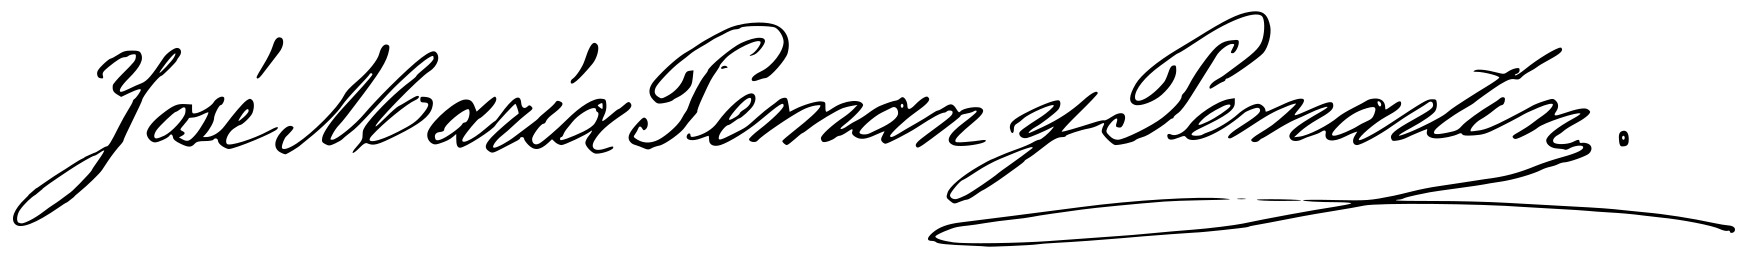
Signature of: josé maría pemán